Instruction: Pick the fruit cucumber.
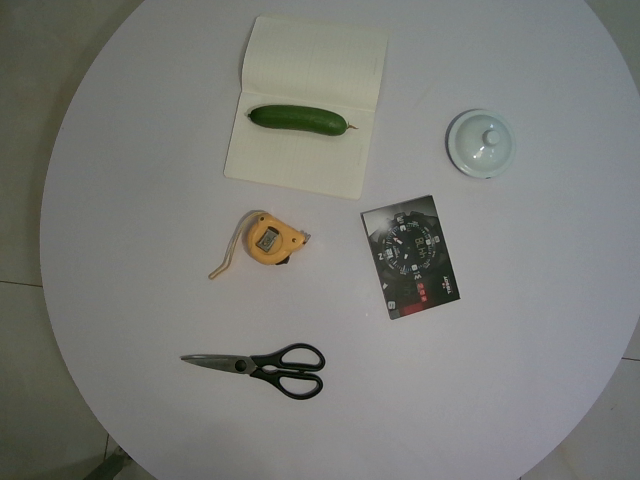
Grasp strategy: vertical